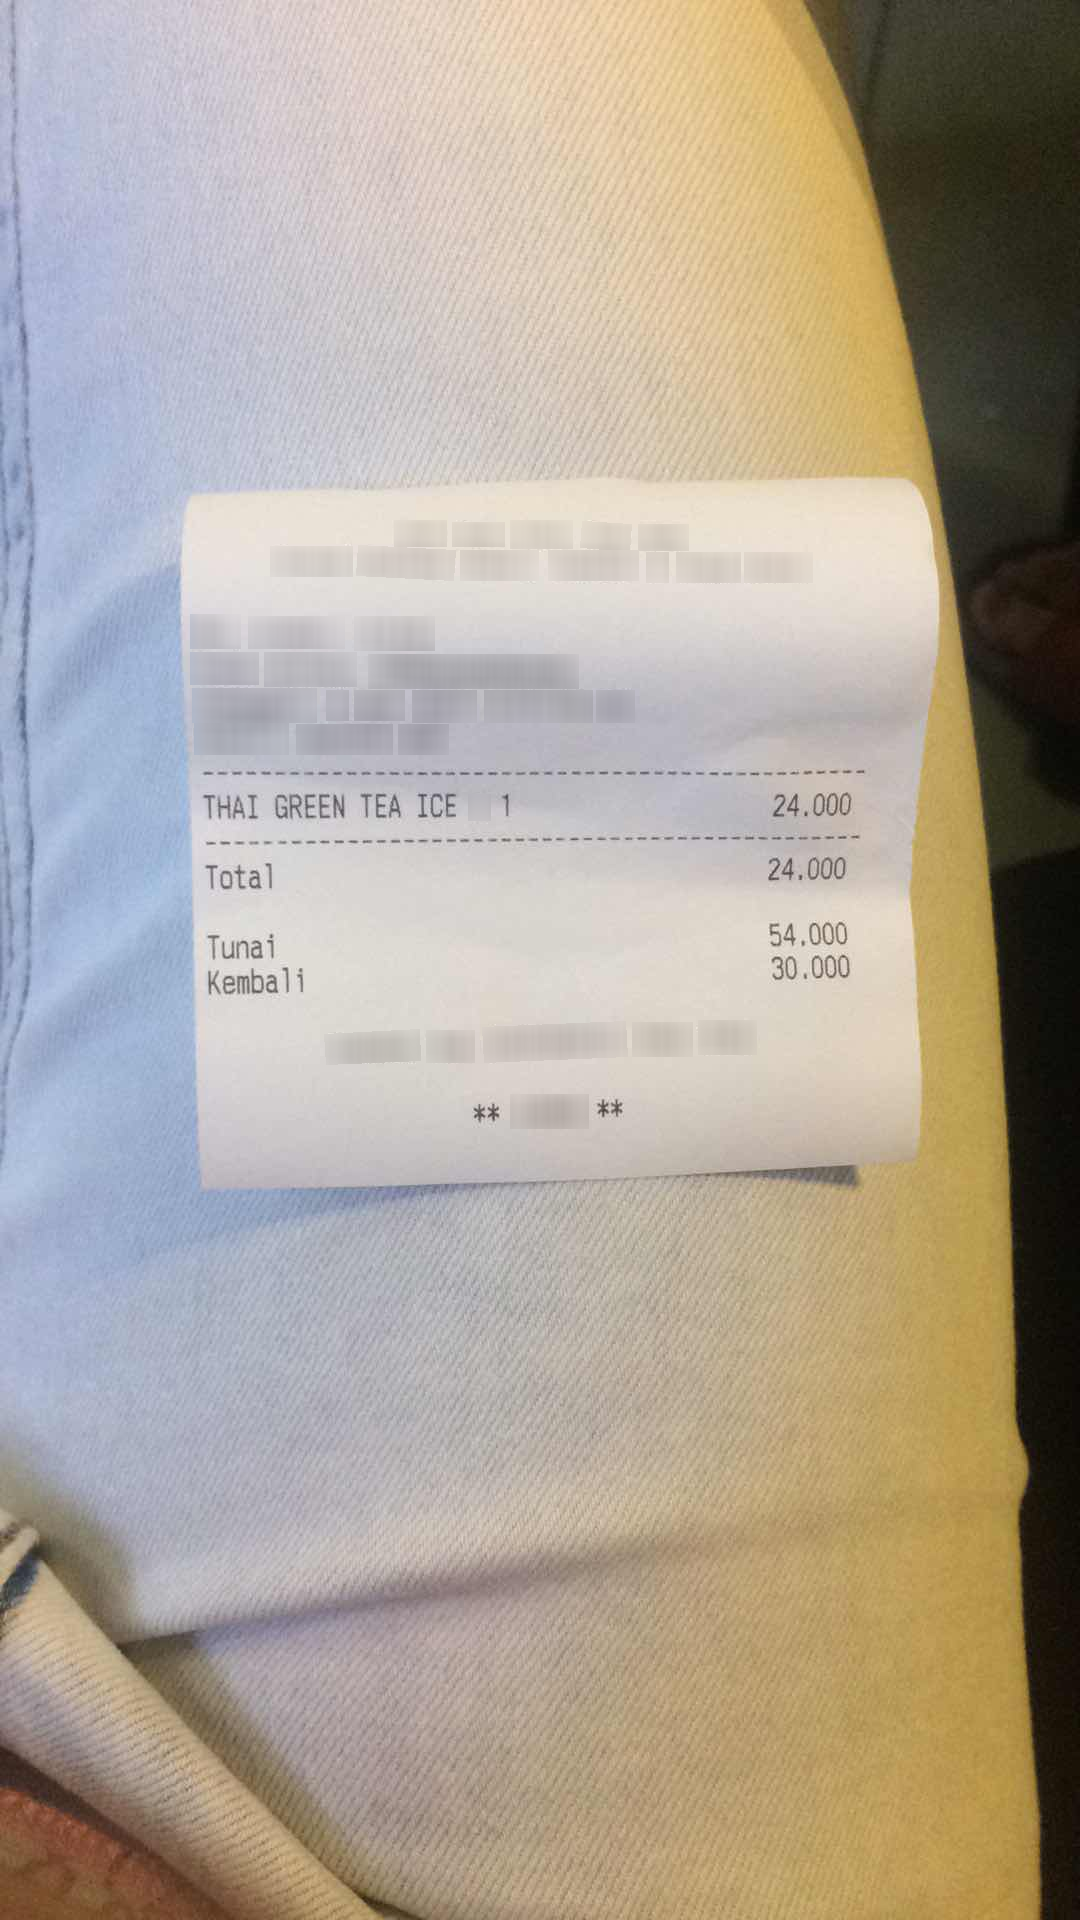
Number of items: 3
Total: 24.000
OCR text regions:
text: Total
text: 24.000
text: Tunai
text: 54.000
text: Kembali
text: 30.000
text: THAI
text: GREEN
text: TEA
text: ICE
text: 1
text: 24.000